Question: What could the diagnosis suggest?
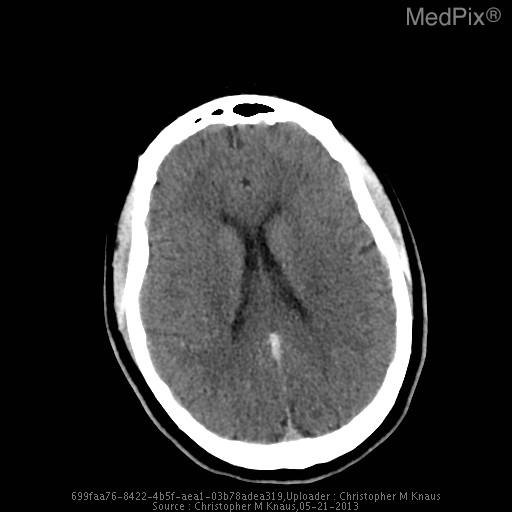
Answer: The possible diagnosis includes Venous sinus thrombosis
Severe dehydration
Polycythemia.